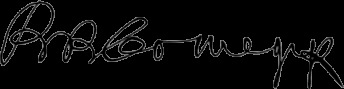
Signature of: b b comegys